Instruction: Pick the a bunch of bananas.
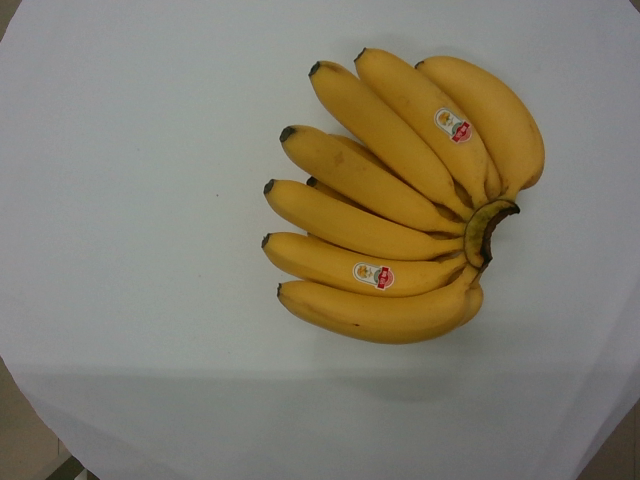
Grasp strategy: vertical